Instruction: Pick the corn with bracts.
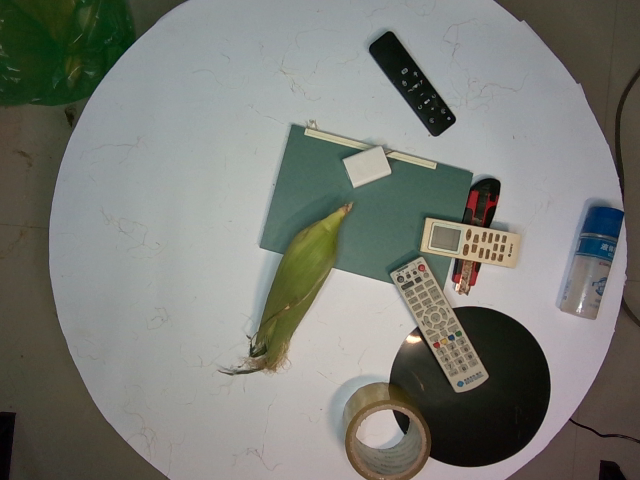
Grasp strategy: vertical